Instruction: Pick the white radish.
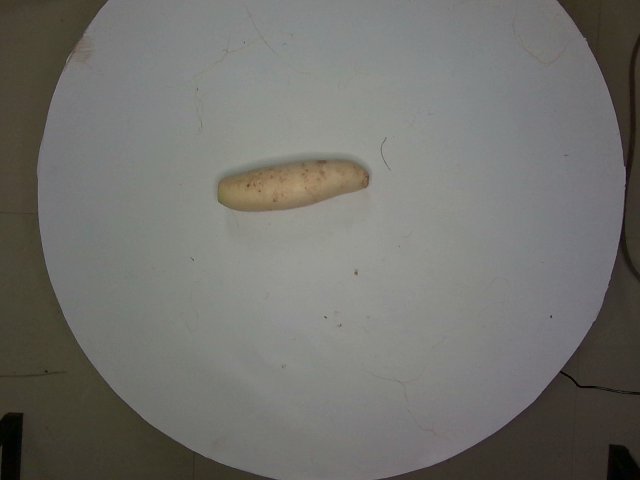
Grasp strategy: vertical